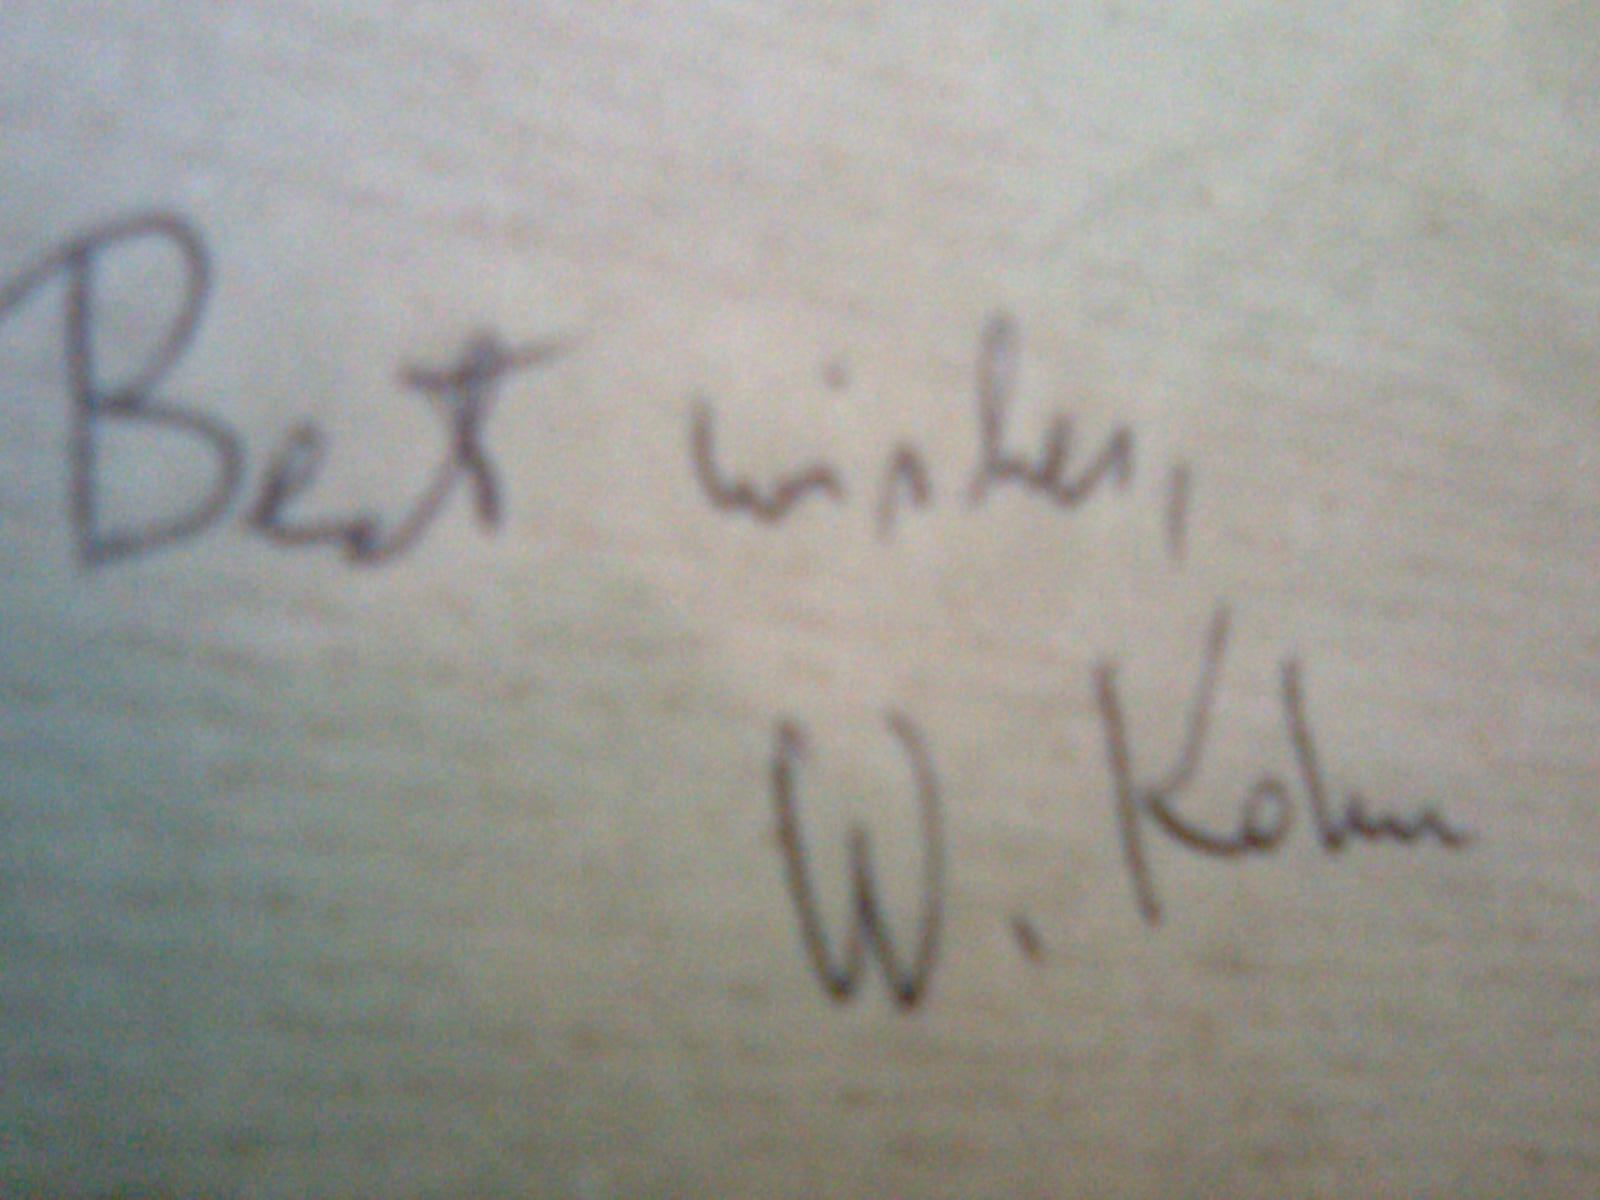
Signature of: walter kohn